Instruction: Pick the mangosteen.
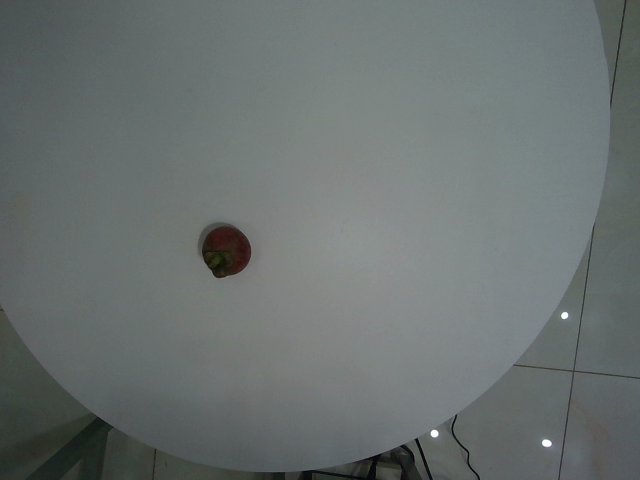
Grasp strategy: vertical